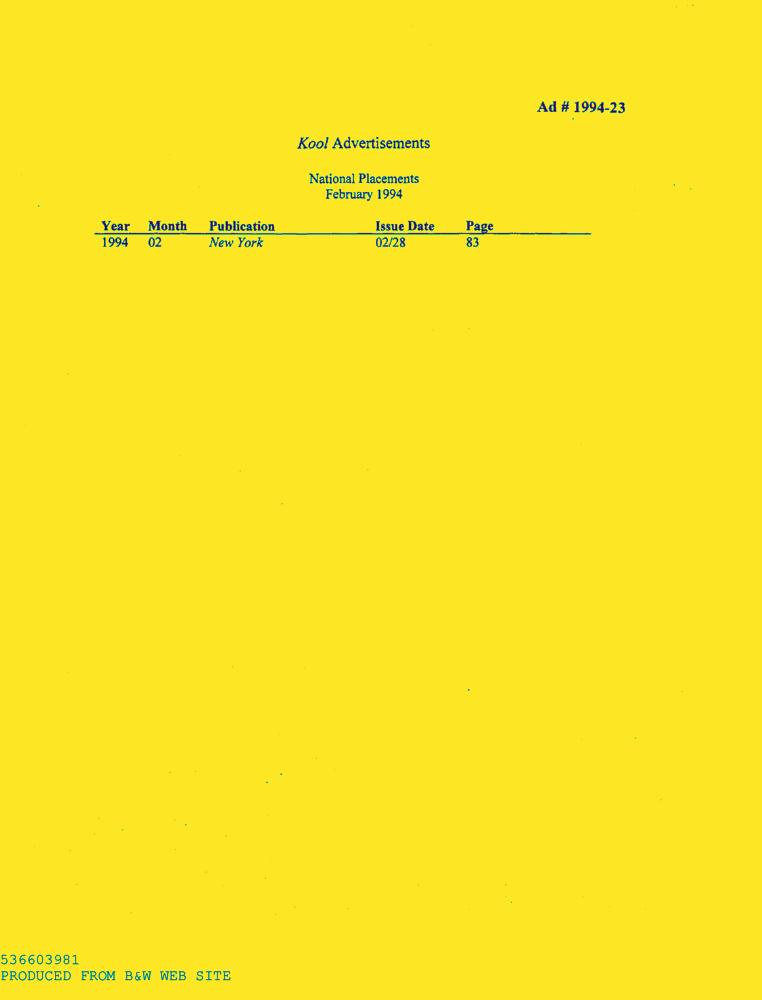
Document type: AD